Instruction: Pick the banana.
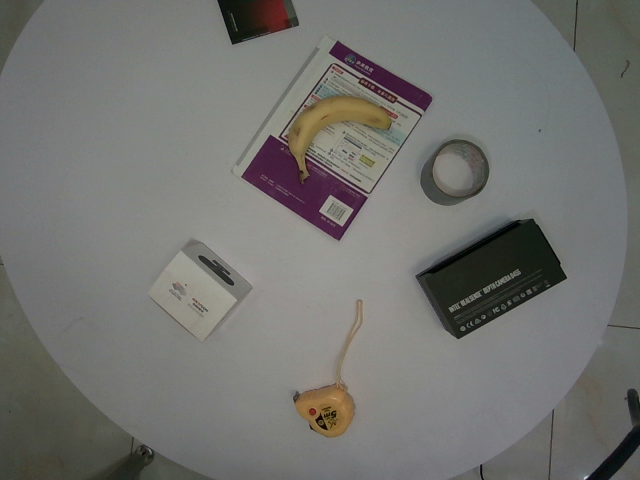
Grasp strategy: vertical